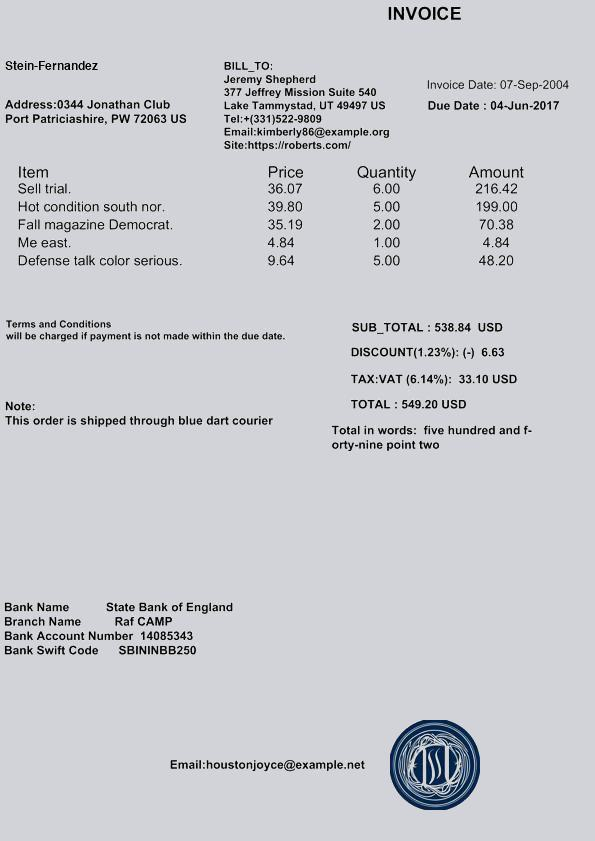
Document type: Invoice